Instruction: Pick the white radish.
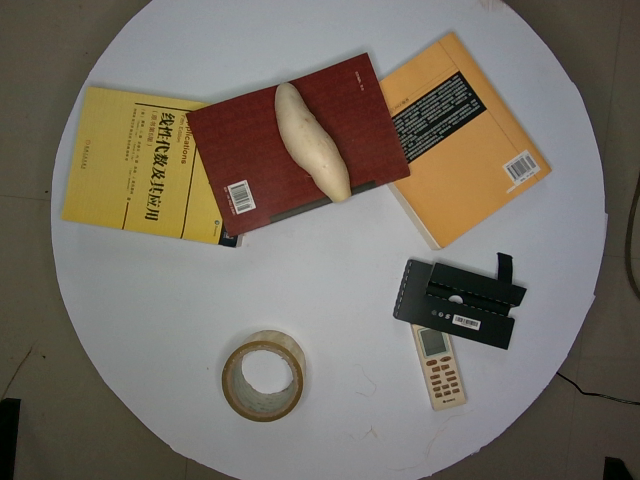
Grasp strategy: vertical